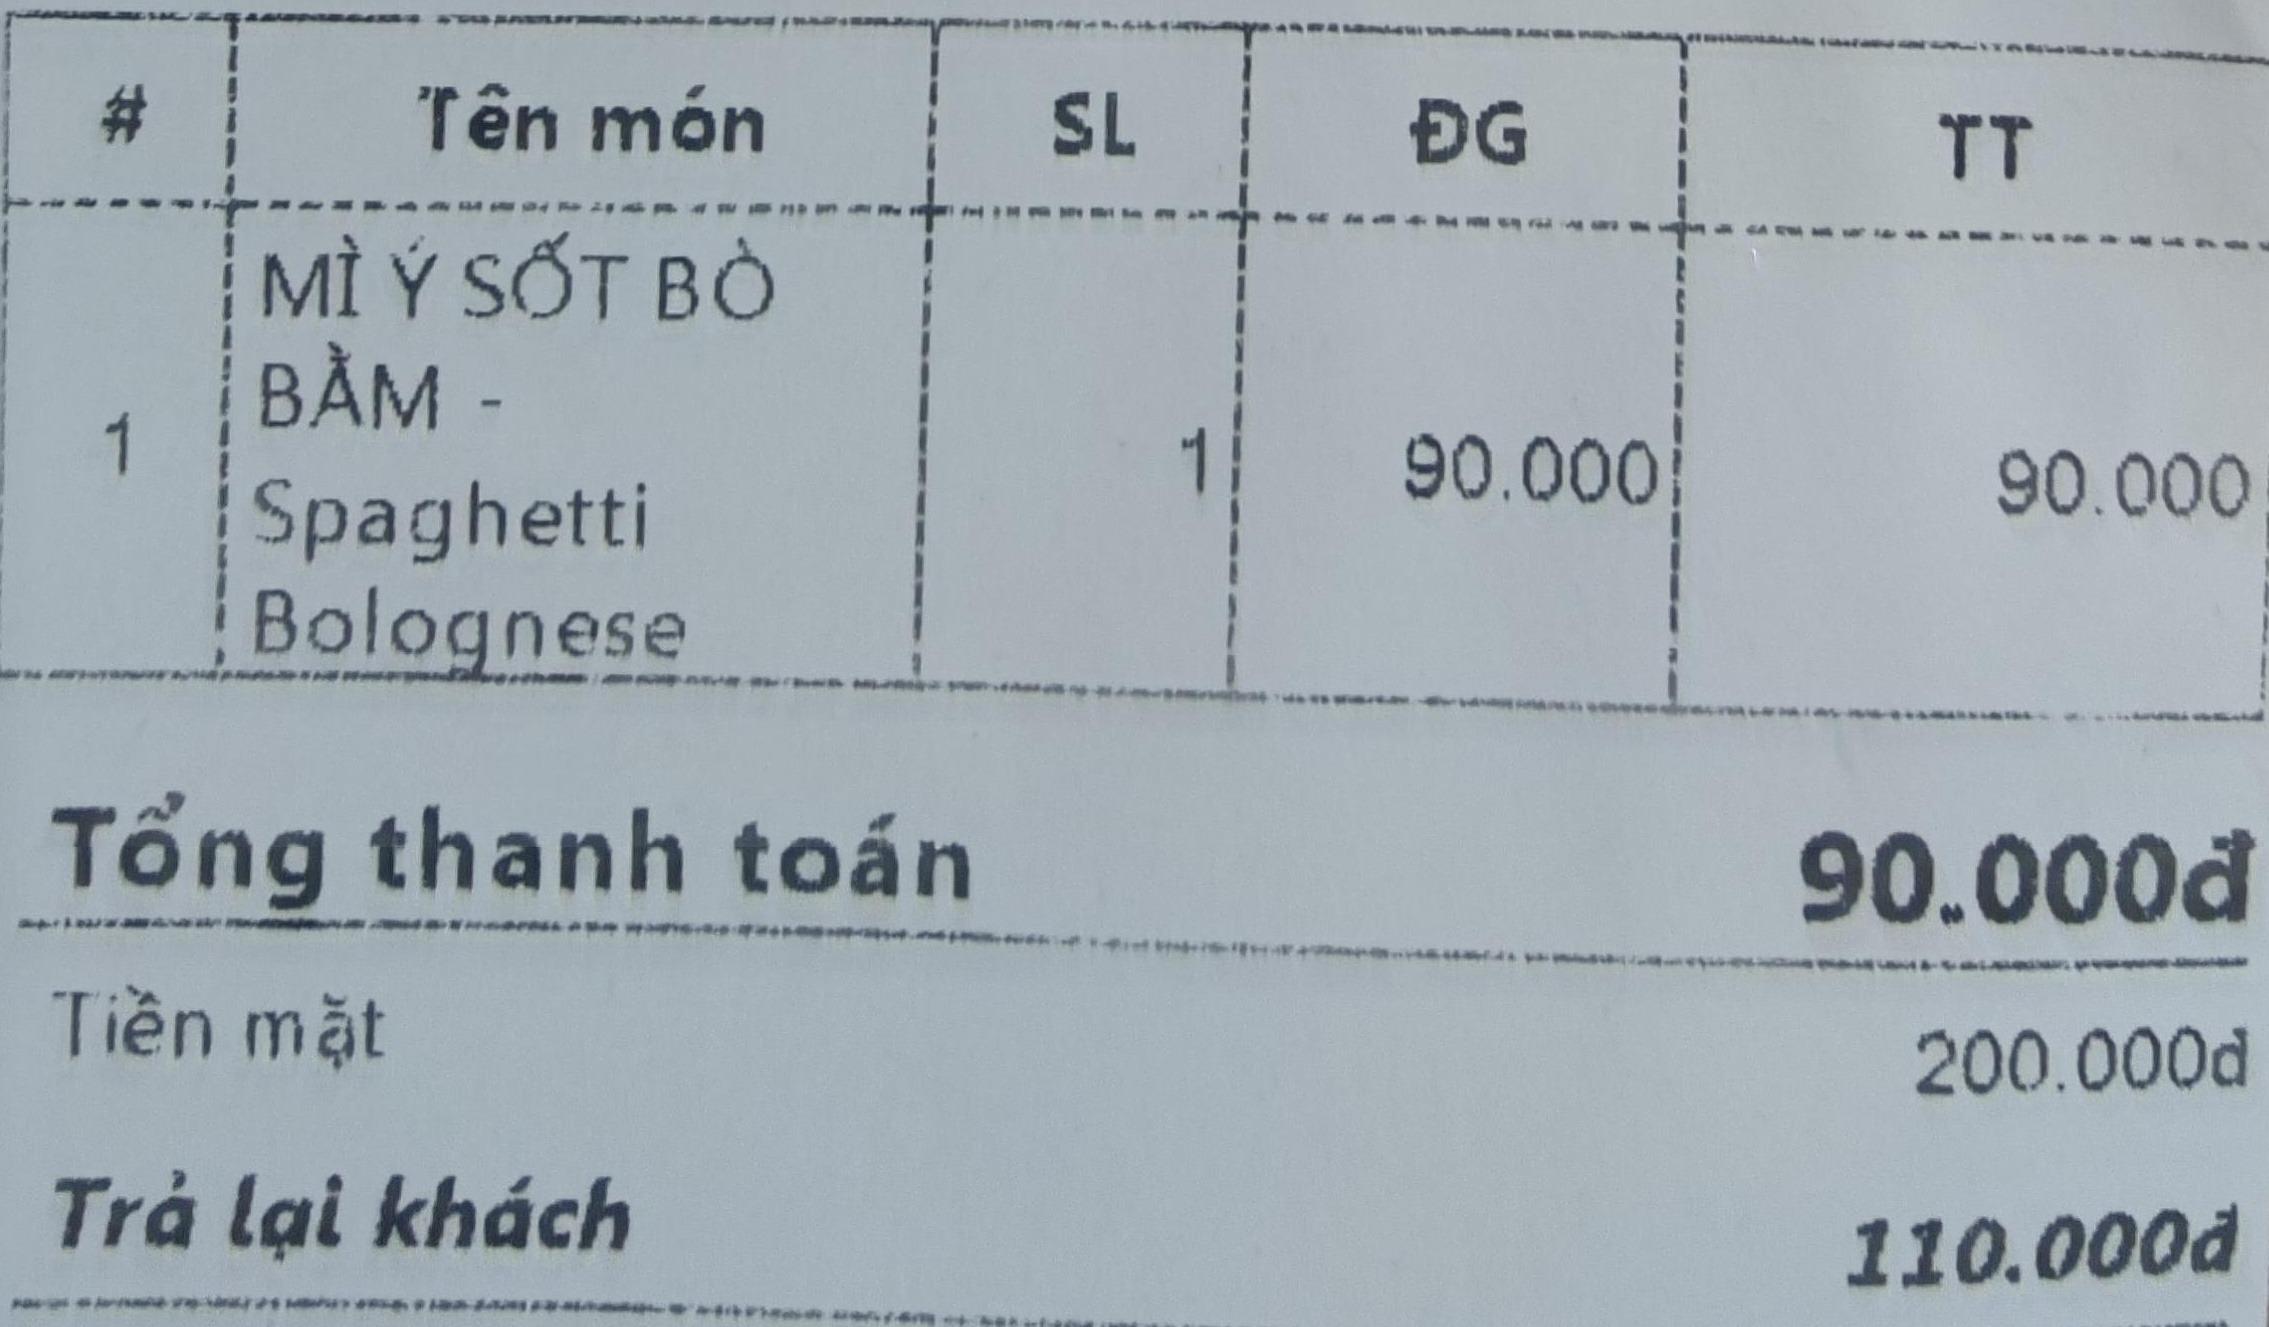
<table>
<tr>
<th>#</th>
<th>Tên món</th>
<th>SL</th>
<th>ĐG</th>
<th>TT</th>
</tr>
<tr>
<td>1</td>
<td>MÌ Ý SỐT BÒ BẰM - Spaghetti Bolognese</td>
<td>1</td>
<td>90.000</td>
<td>90.000</td>
</tr>
</table>

Tổng thanh toán 90.000đ
Tiền mặt 200.000đ
Trả lại khách 110.000đ